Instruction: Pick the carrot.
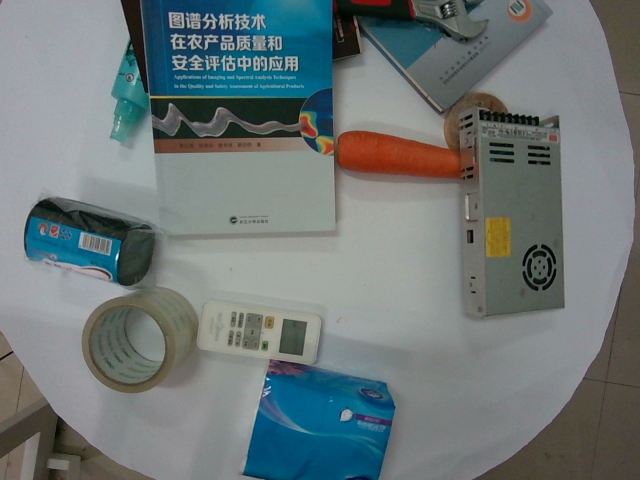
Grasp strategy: vertical